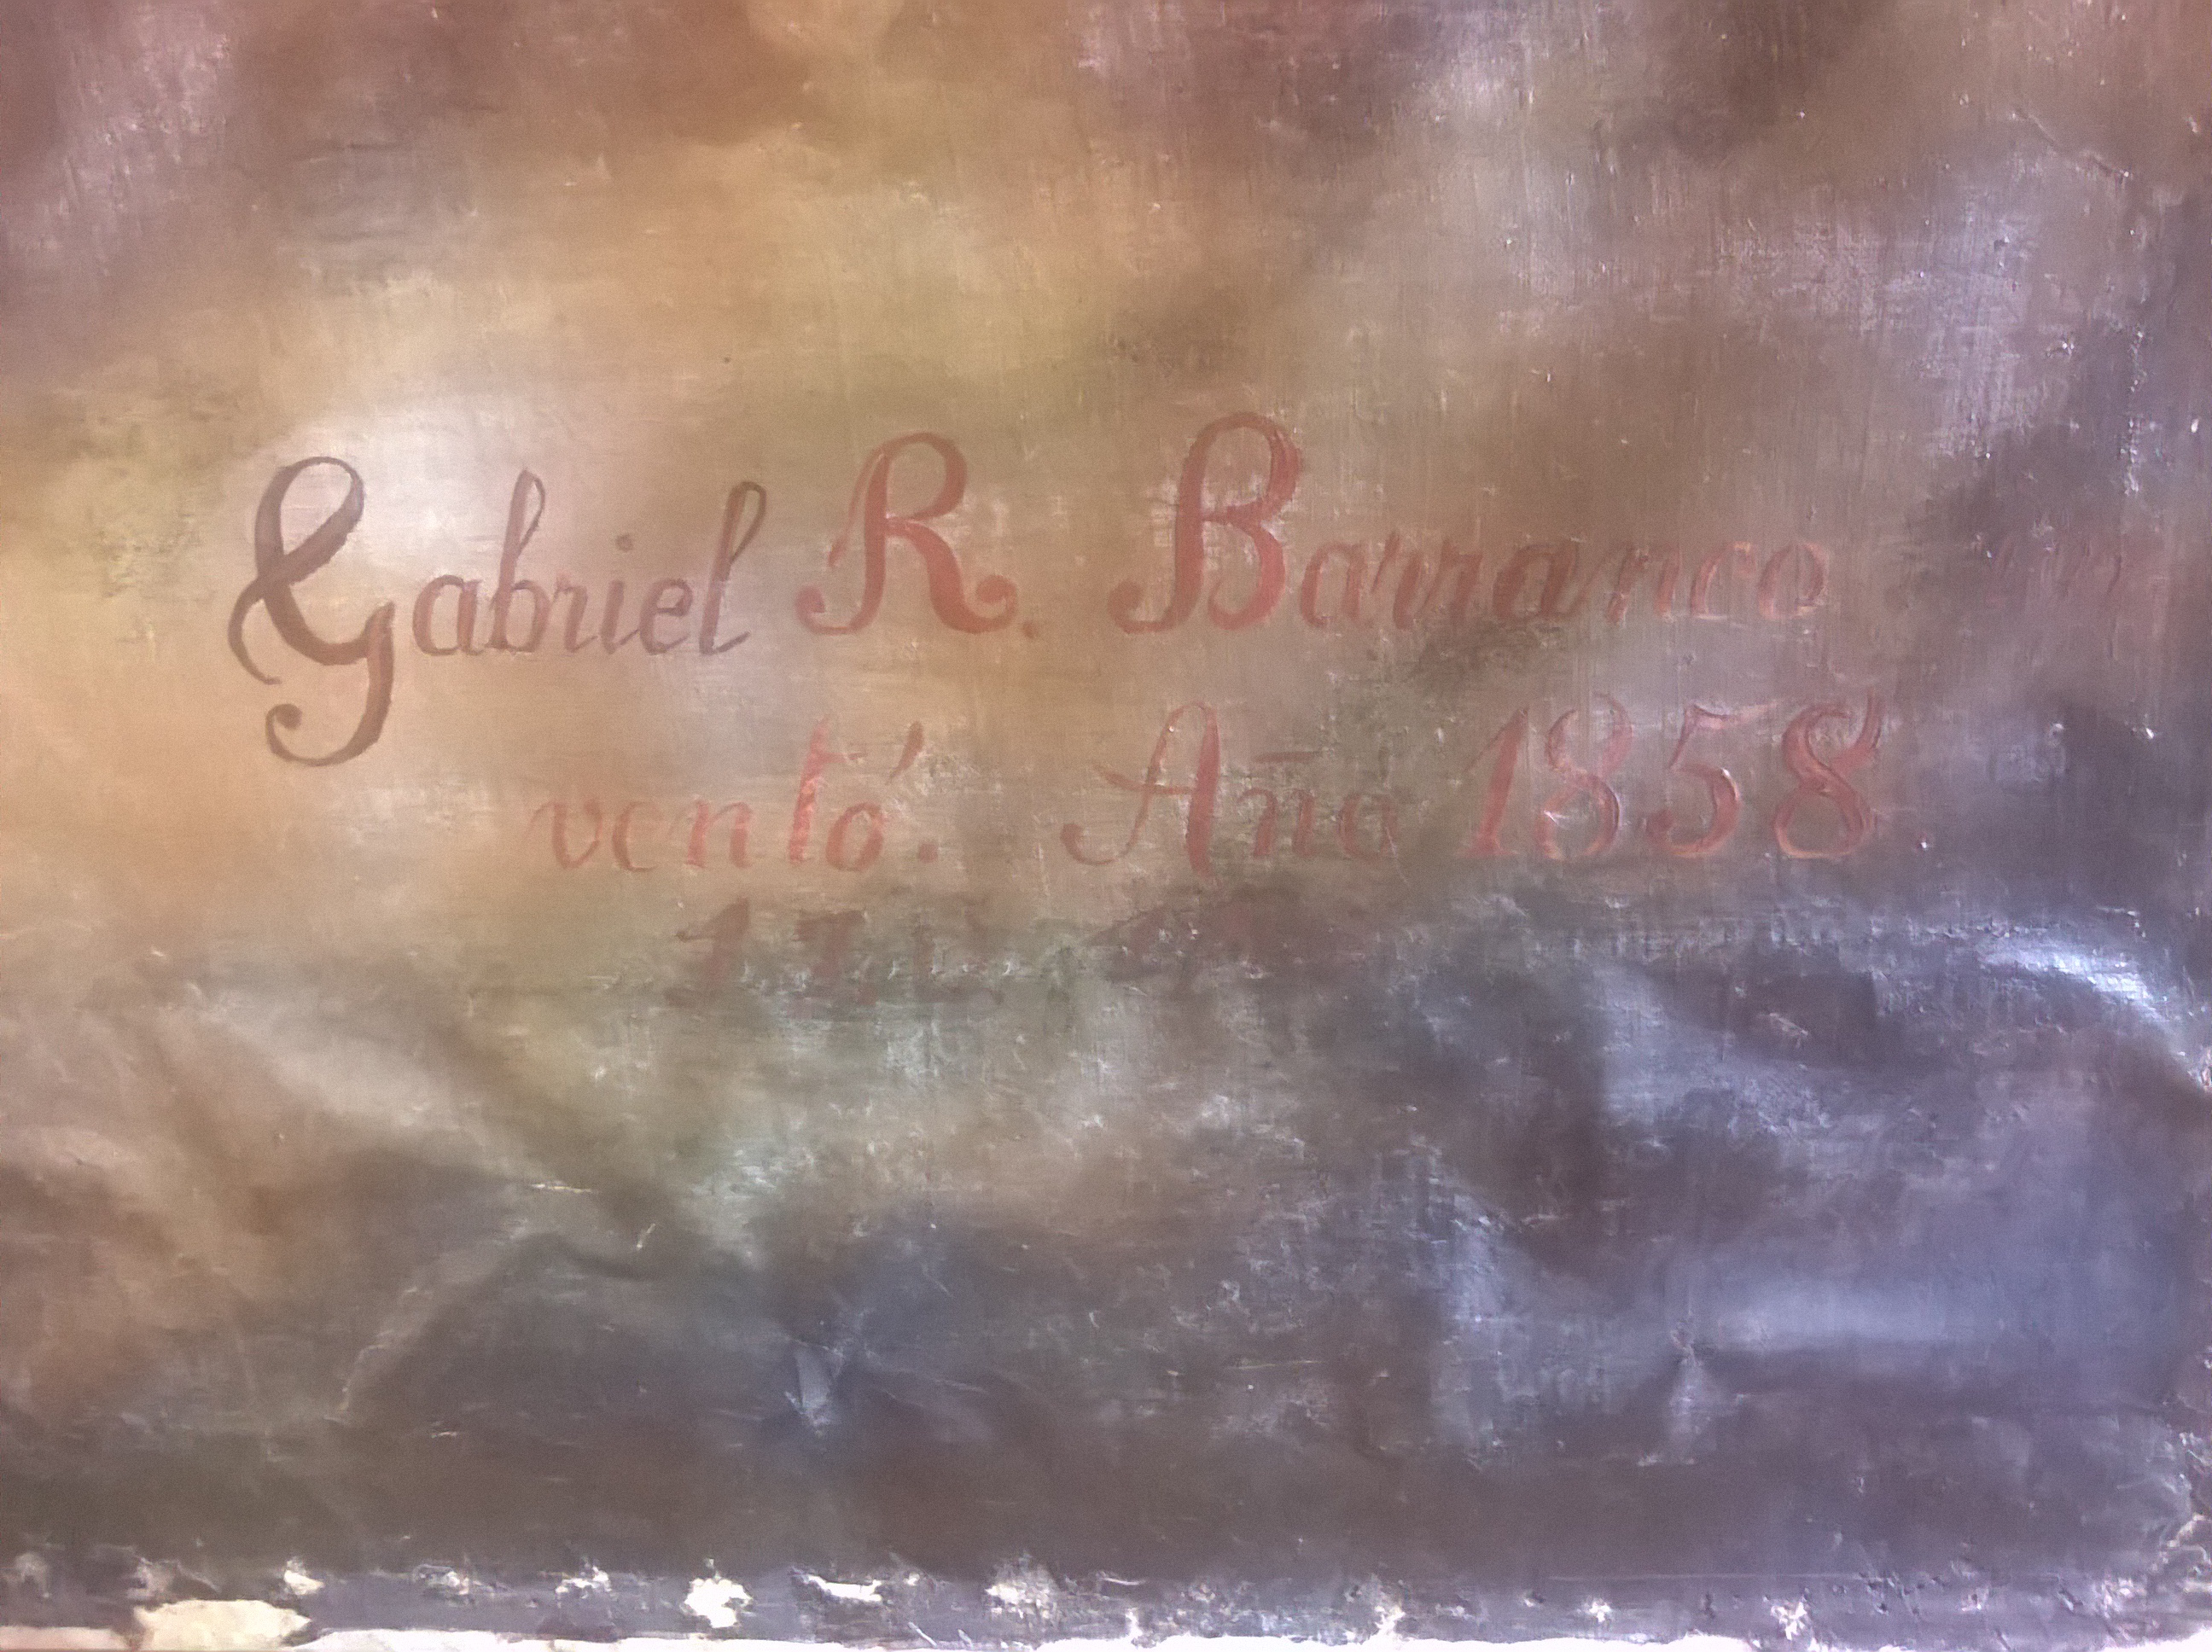
Signature of: gabriel barranco